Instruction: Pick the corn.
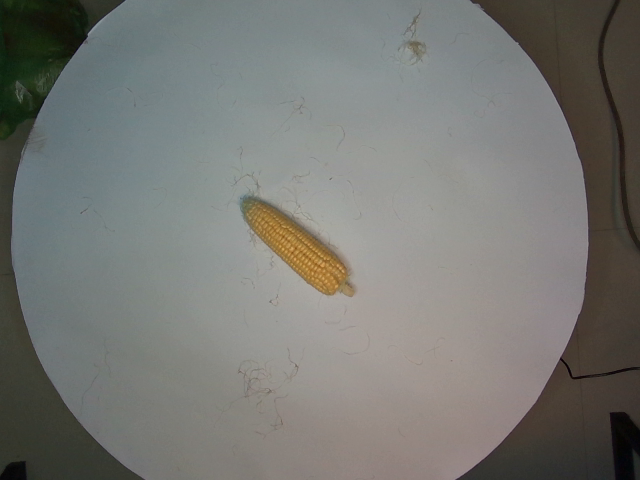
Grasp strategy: vertical